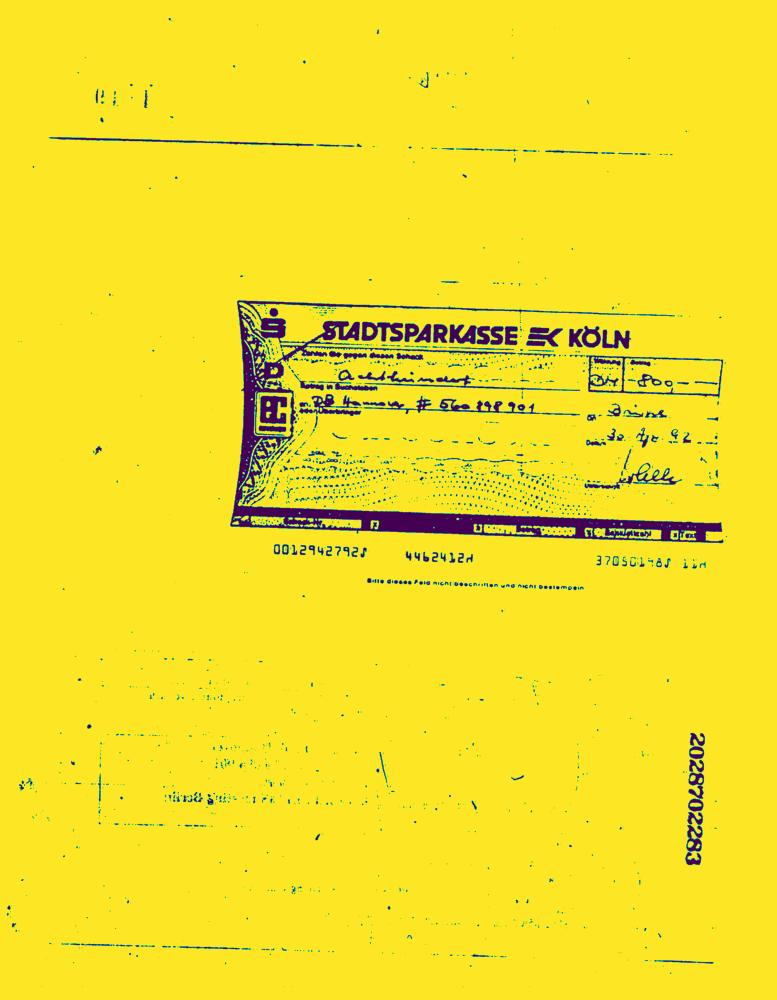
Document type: Invoice-Doc